Question: What is the suspected problem?
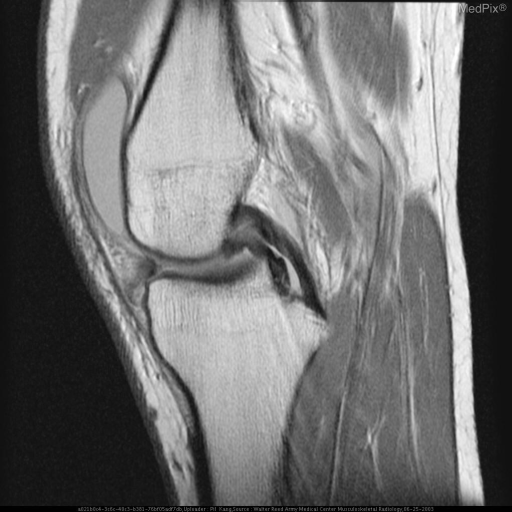
Answer: The findings suggest Multiple sagittal MR sequence images demonstrate a tear of the medial meniscus with a displaced fragment in the intercondylar notch, in the classic "double PCL" sign, suggestive of a bucket handle tear.. Multiple sagittal MR sequence images demonstrate a tear of the medial meniscus with a displaced fragment in the intercondylar notch, in the classic "double PCL" sign, suggestive of a bucket handle tear.. The patient might have a history of 26 y.o. male injuried in weekend football game.